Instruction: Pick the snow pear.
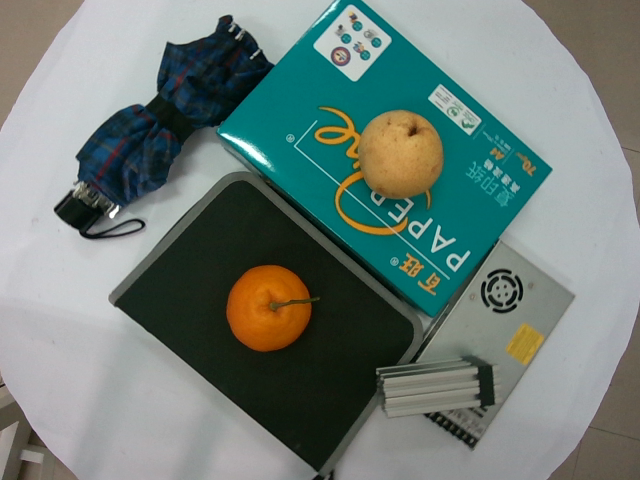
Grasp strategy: vertical